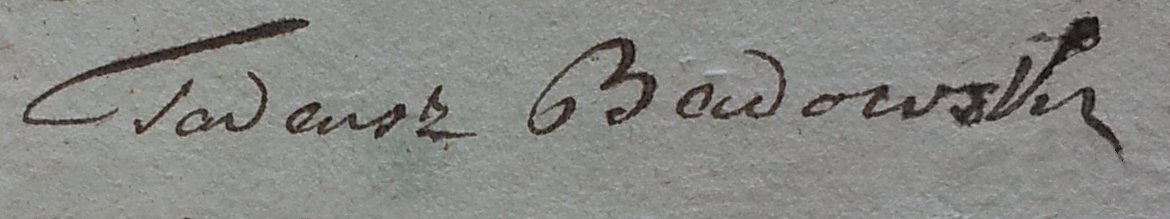
Signature of: tadeusz franciszek badowski